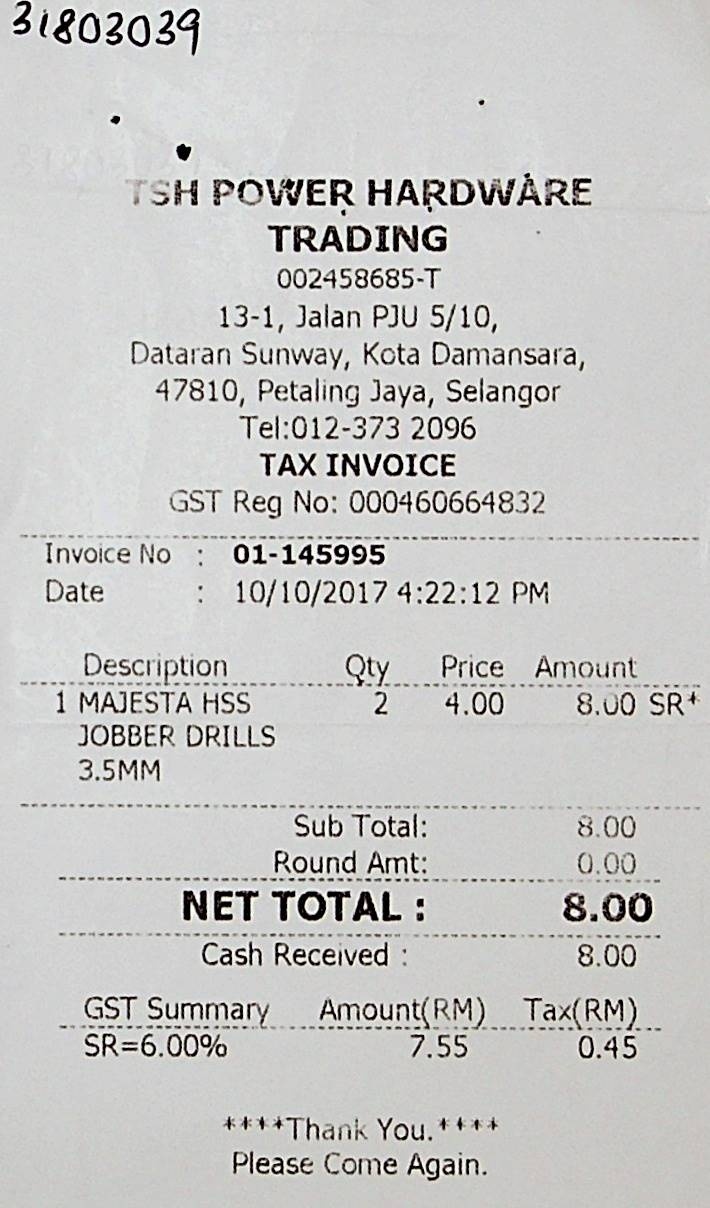
TSH POWER HARDWARE
TRADING
002458685-T
13-1, JALAN PJU 5/10,
DATARAN SUNWAY, KOTA DAMANSARA,
47810, PETALING JAYA, SELANGOR
TEL:012-373 2096
TAX INVOICE
GST REG NO: 000460664832
INVOICE NO
: 01-145995
DATE
: 10/10/2017 4:22:12 PM
DESCRIPTION
QTY
PRICE
AMOUNT
1 MAJESTA HSS
2
4.00
8.00 SR*
JOBBER DRILLS
3.5MM
SUB TOTAL:
8.00
ROUND AMT:
0.00
NET TOTAL :
8.00
CASH RECEIVED :
8.00
GST SUMMARY
AMOUNT(RM)
TAX(RM)
SR=6.00%
7.55
0.45
****THANK YOU.****
PLEASE COME AGAIN.